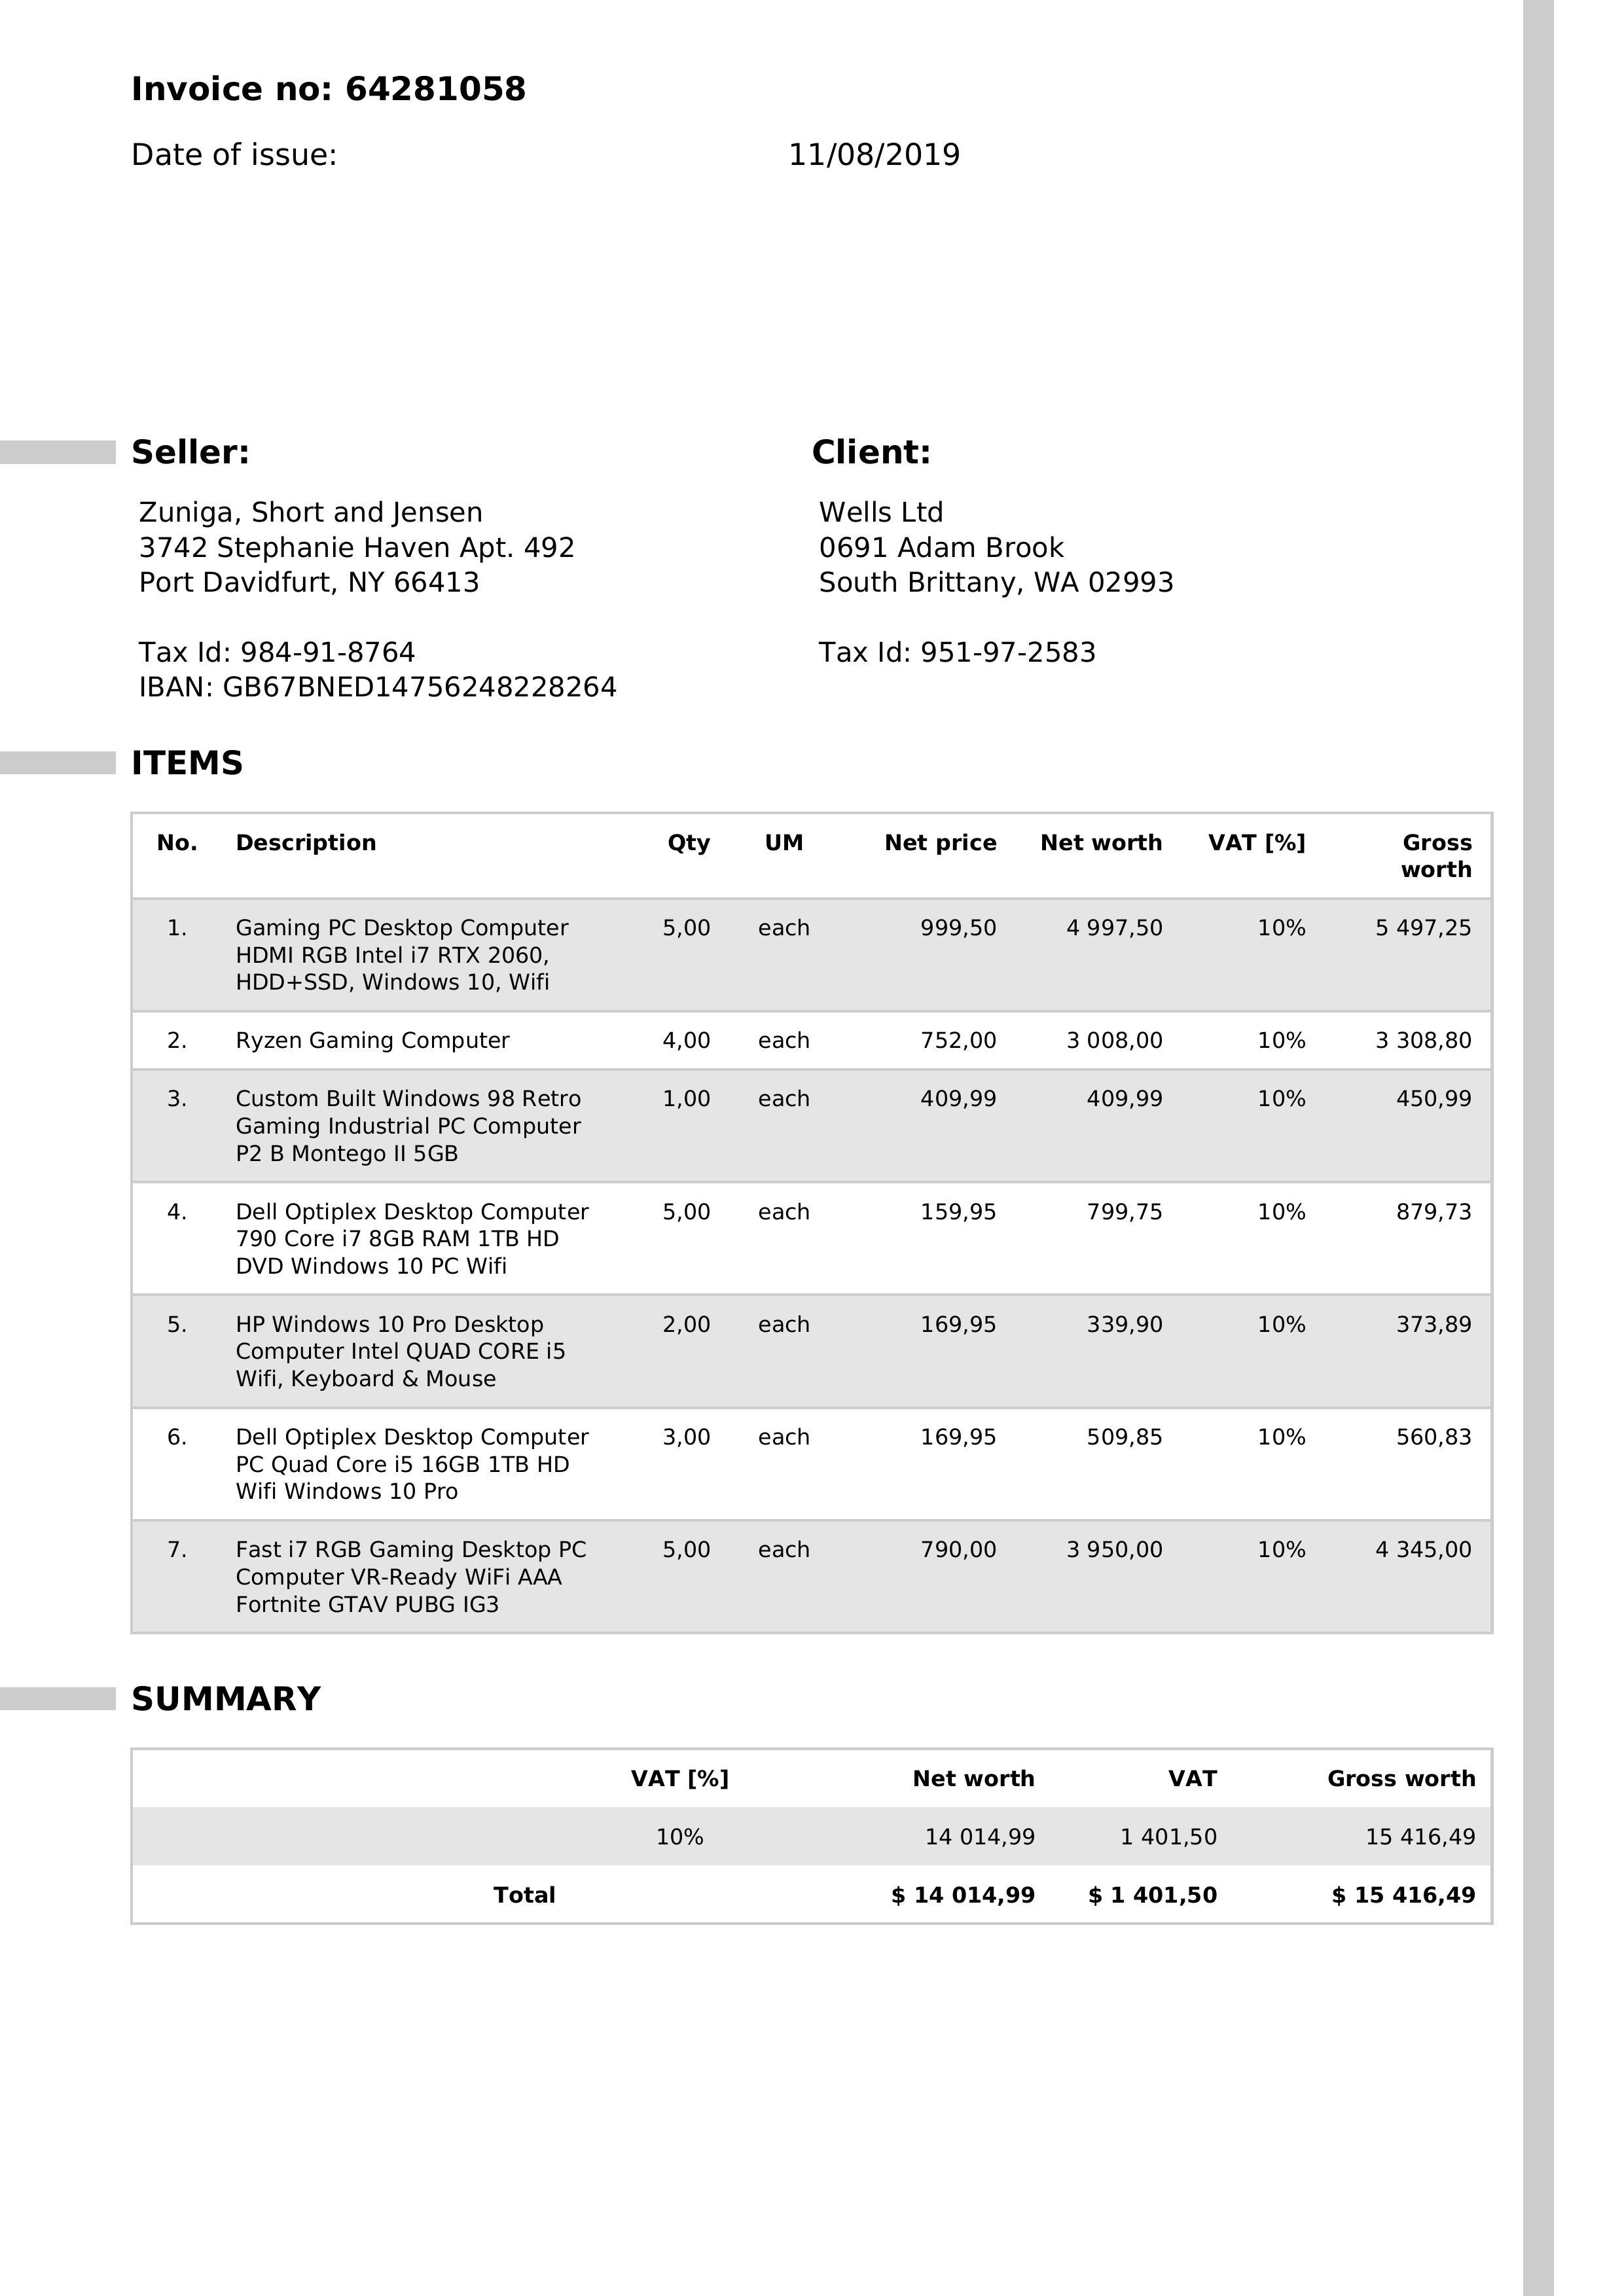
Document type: Invoice